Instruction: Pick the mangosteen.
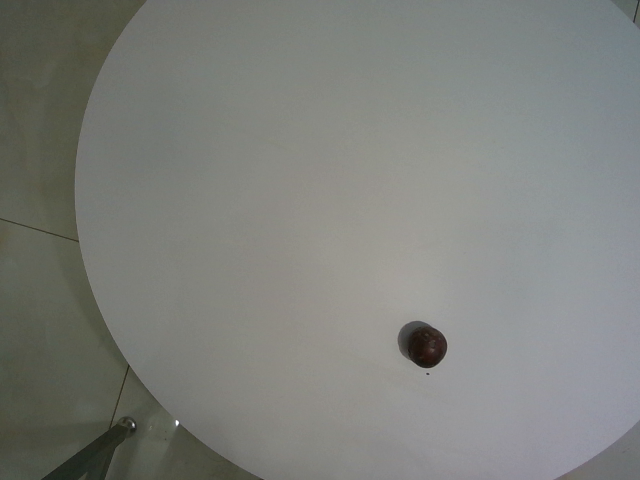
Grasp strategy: vertical